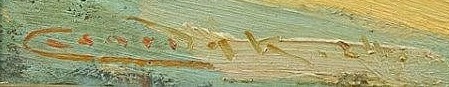
Signature of: lajos csordák